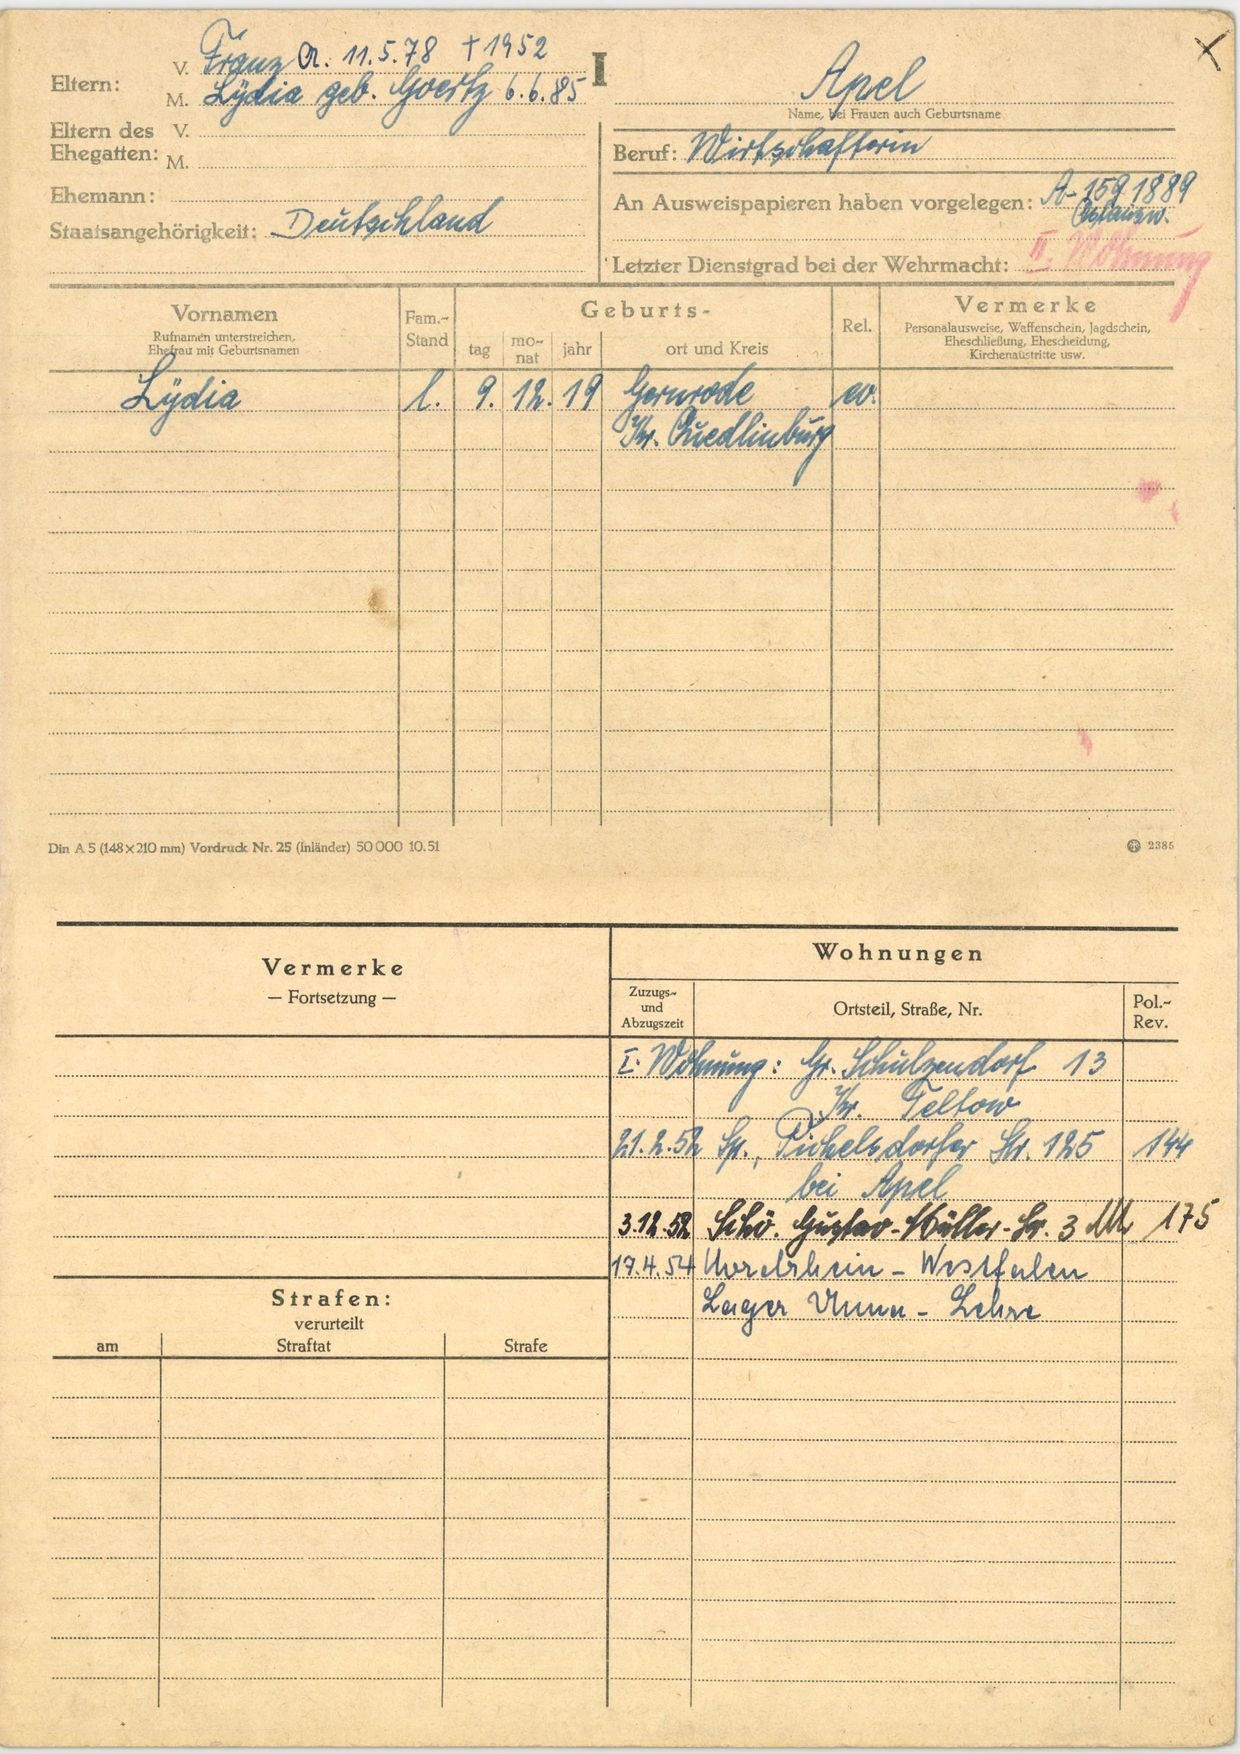
Apel